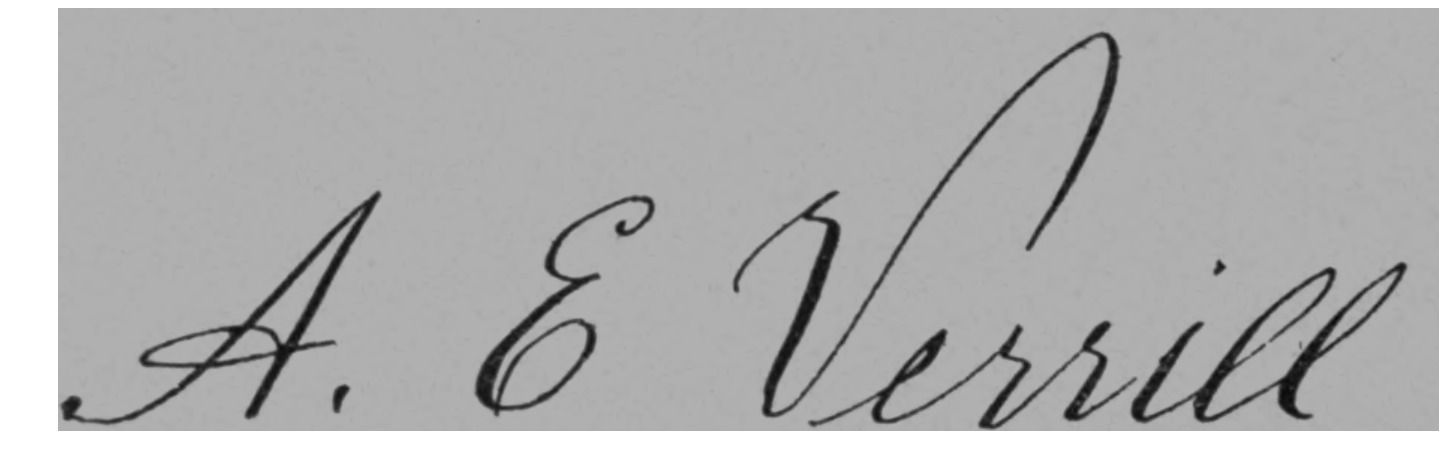
Signature of: addison emery verrill